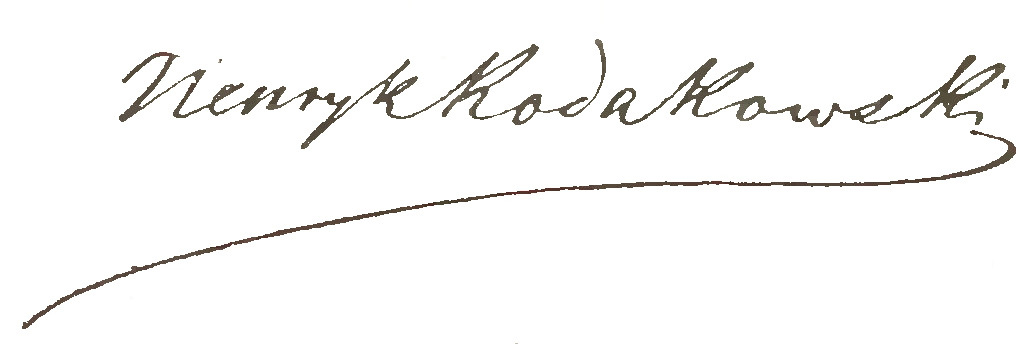
Signature of: henryk rodakowski